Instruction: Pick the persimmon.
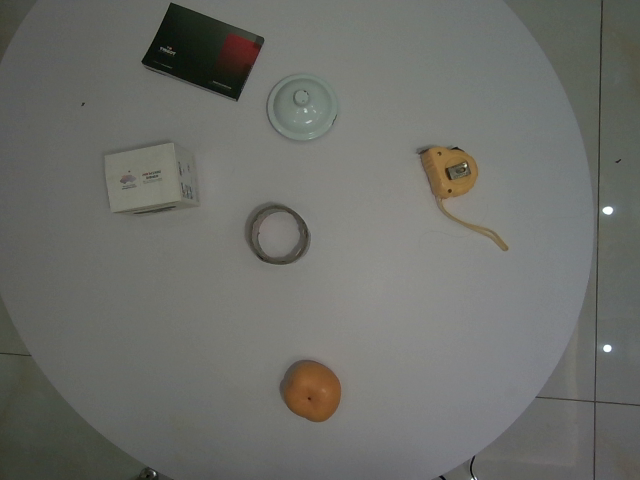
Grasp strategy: vertical